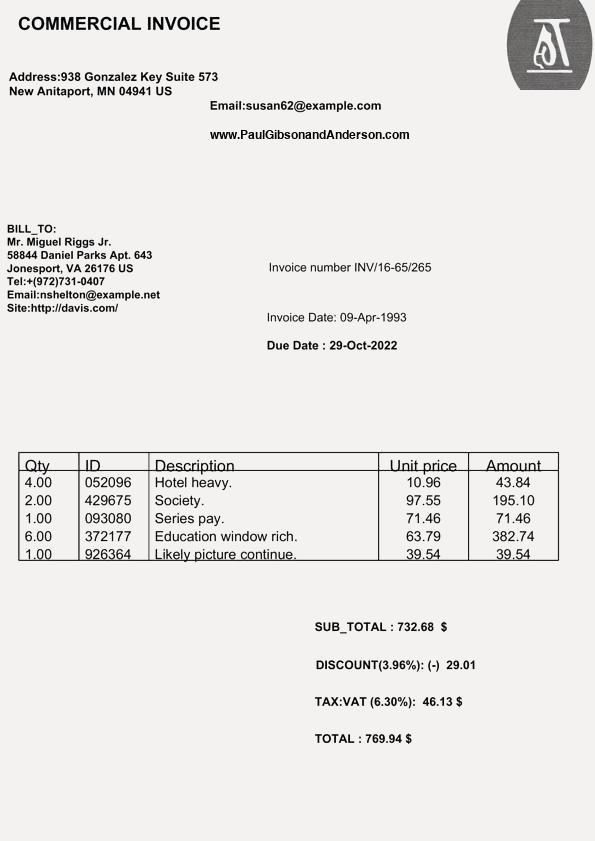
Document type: Invoice